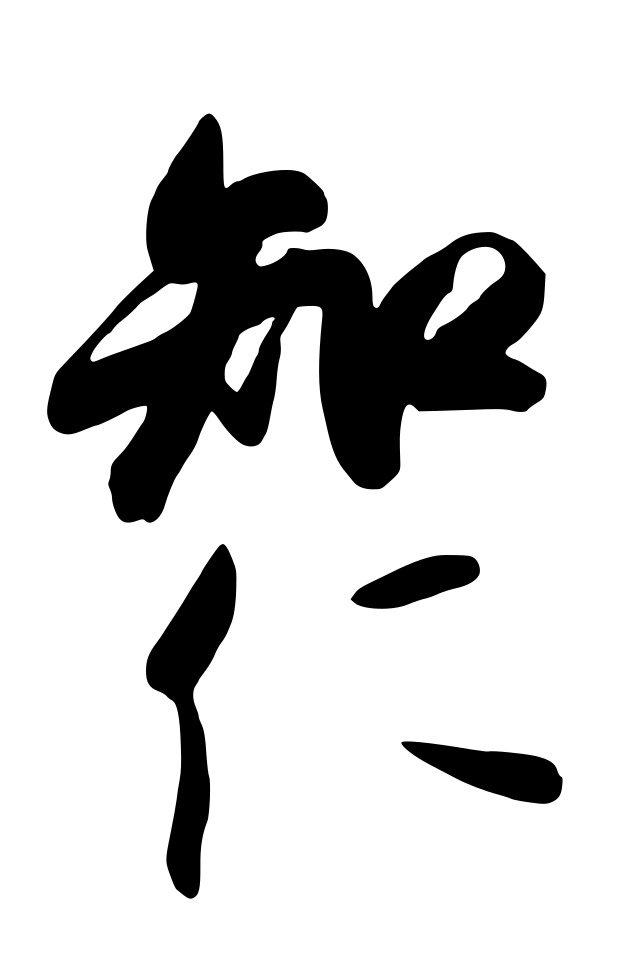
Signature of: go nara